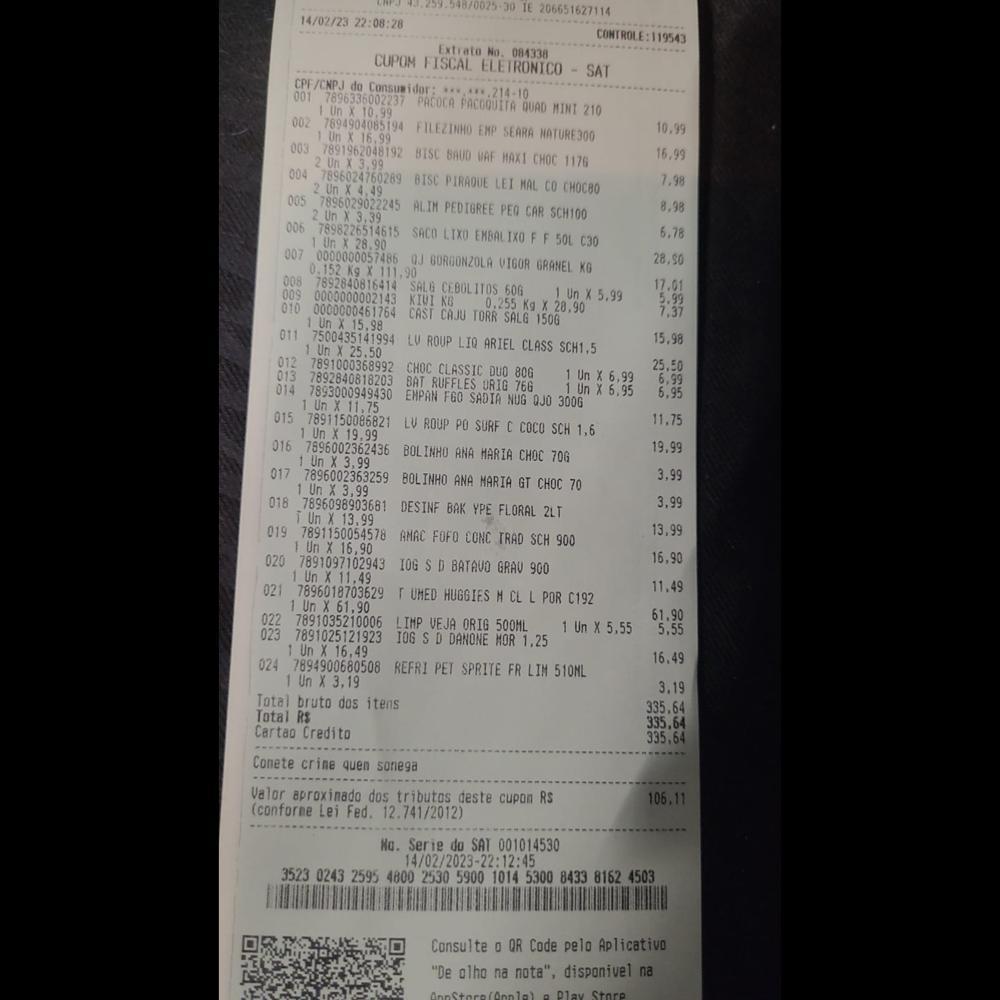
TE 206651627114 14/02/23 22:08:28 CONTROLE:119543 CUPOM Extrato No. 084338 FISCAL ELETRONICO SAT 001 CPF/CNPJ do Consusidor: .214:10 7896336002237 PAGOCA PACOQUITA Un. X. 10.99 QUAD MINI 210 002 7894904085194 FILEZINHO EMP Un. - 16,99 SEARA MATURE300 003 2Un. 7891962048192 X3.99 BISC BAUD WAF MAXI CHOC 1176 004 2Un. 7896024760289 X4.49 BISC PIRAQUE LEI MAL CO CHOC8O 005 2Un 7896029022245 X3,39 ALIM PEDIGREE PEQ CAR SCH100 006 TUn 7898226514615 X28.90 SACO LIXO EMBALI IXO FI F5 50L C30 007 0000000057486 OJ GORGONZOLA VIGOR GRANEL KG 008 009 7892840816414 SALG CEBOLITOS 60G Un 010 0000000461764 0000000002143 KIVI KB 0.255 Kg X. 28.90 X5.99 5.99 Un X 15,98 CAST CAJU TORR SALG 150G 011 1Un 7500435141994 X2 25.50 LU ROUP LIQ ARIEL CLASS SCH1,5 013 012 7891000368992 CHOC CLASSIC DUO 80G 014 7893000949430 7892840818203 BAT RUFFLES URIG 766 1UnX6,99 I Un X6.95 6,99 1Un. X11,75 EMPAN FGO SADIA NUG QJO 300G 015 7891150086821 LU ROUP PO SURF C COCO SCH 1,6 016 7896002362436 BOLINHO ANA HARIA CHOC 70G 017 7896002363259 BOLINHO ANA MARIA GT CHOC 70 018 7896098903681 DESINF BAK YPE FLORAL 2LT 019 7891150054578 AMAC FOFO CONC TRAD SCH - 900 020 7891097102943 IOG S D BATAUO GRAU 900 021 7896018703629 T UMED HUGGIES H CL L POR C192 022 7891035210006 LIMP VEJA ORIG 500ML 1Un) X5,55 5.55 023 7891025121923 IOG S D DANONE MOR 1.25 024 7894900680508 REFRI PET SPRITE FR LIM 510NL 10.99 16.99 7.98 8.98 6.78 28,50 17.01 7.37 15,98 25,50 6,95 11.75 19.99 3,99 3,99 13,99 16,90 11.49 61.90 16.49 3.19 335.64 335,64 335,64 106.11 0.152 Kg X. 111,90 1Un) X 19,99 Un) X3,99 1_Un X3,99 Un X 13,99 Un X. 16,90 1Un X 11.49 1Un X 61,90 1Un X 16,49 1Un X3,19 Total bruto dos itens Total RS Cartao Credito Conete crine quen sonega Valor aproxinado dos tributos deste cupon RS (conforne Lei Fed. 12.741/2012) No. Serie do SAT 001014530 14/02/2023-22:12:45 530246295,4002530 5900 1014 5300 84338162 4503 Consulte 0 QR Code pelo Aplicativo "De olho na nota", disponivel na AnnStorefOnnlal plav Stare